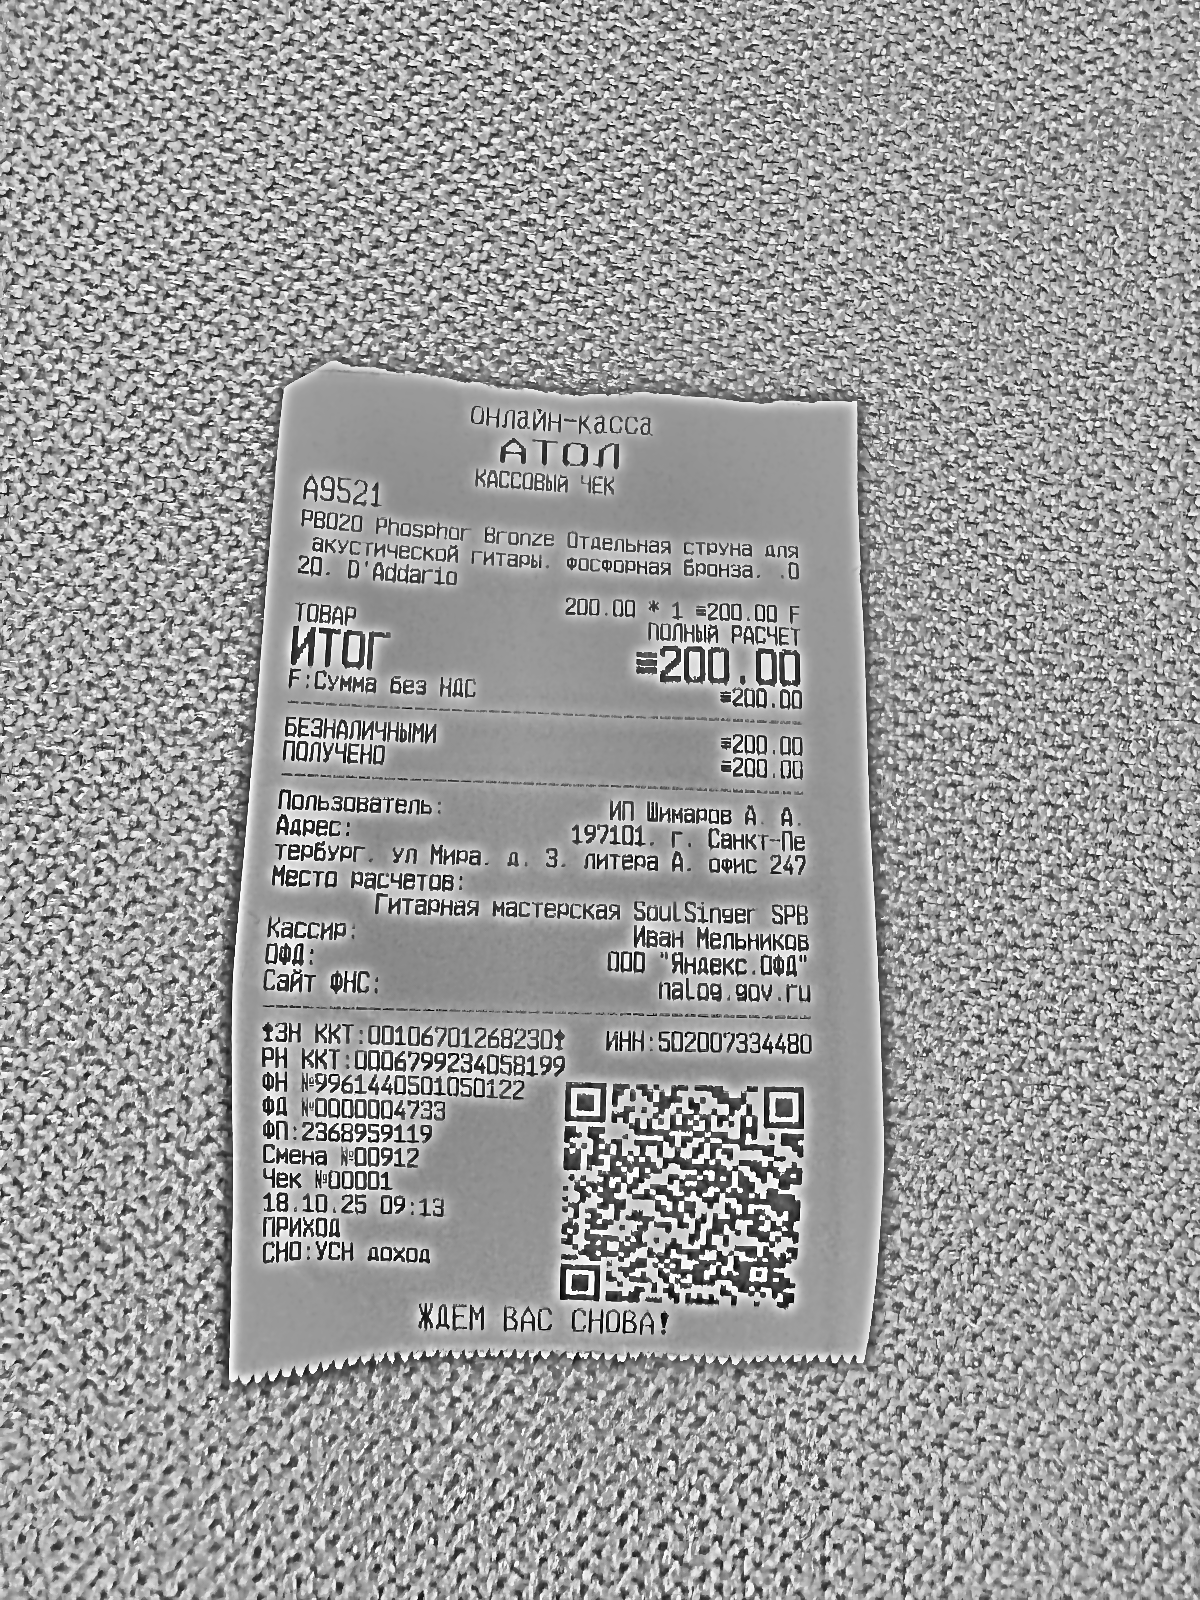
Продавец: ИП Шимаров А. А.
ИНН: 502007334480
Дата: 18.10.25
Товары: Р8020 Phosphor Bronze Отдельная струна для акустической гитары. фосфорная бронза. .0 20 D'Addario
Количество: 1
Цена: 200.00
Сумма: 200.00
Итого: 200.00